Question: In what way does the history help explain the case?
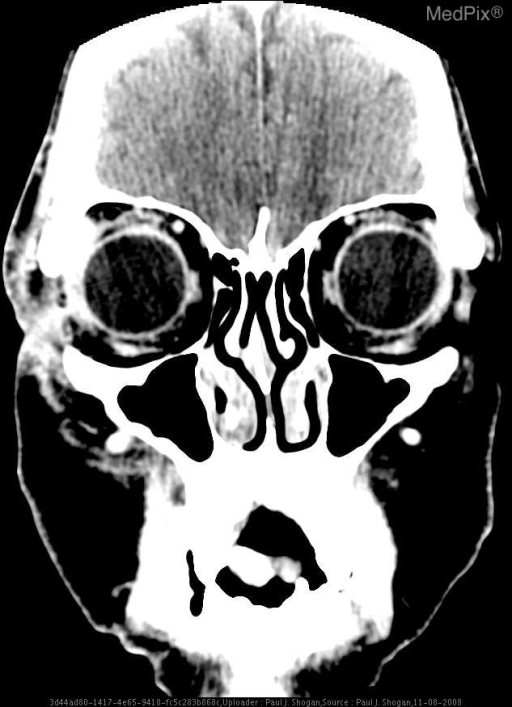
Answer: The patient's history of 58 yo woman with orbital cellulitis preceded by open lesion inferior to right eye. is key in understanding the case.